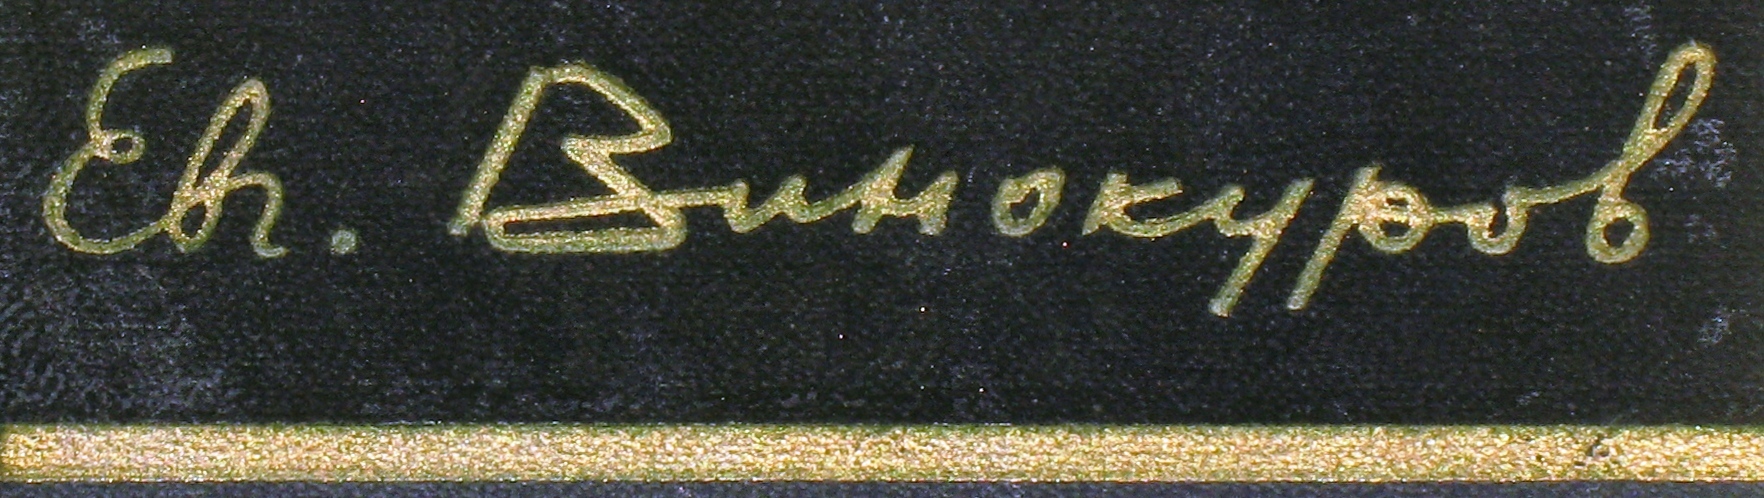
Signature of: evgueni vinokourov